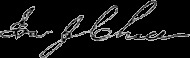
Signature of: ira joy chase